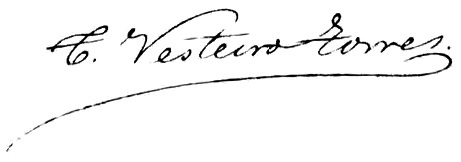
Signature of: teodosio vesteiro torres